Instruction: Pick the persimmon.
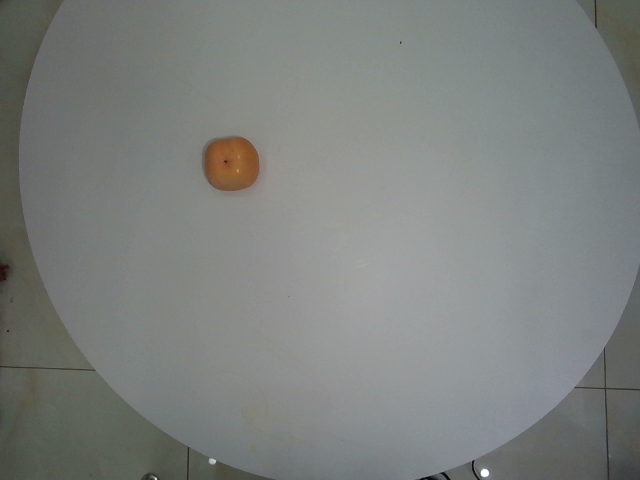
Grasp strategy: vertical